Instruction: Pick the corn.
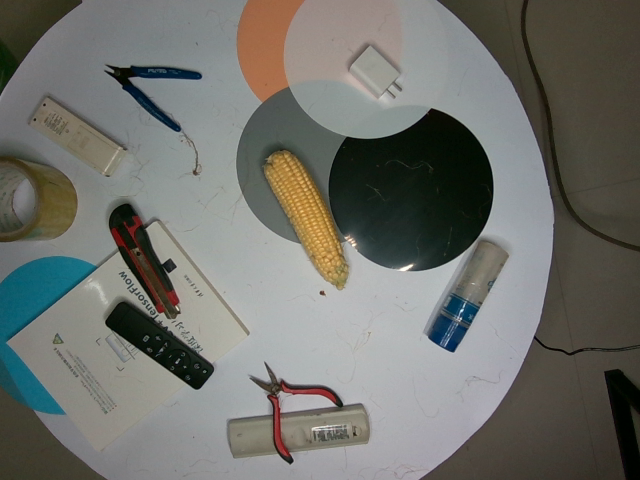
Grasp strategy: vertical